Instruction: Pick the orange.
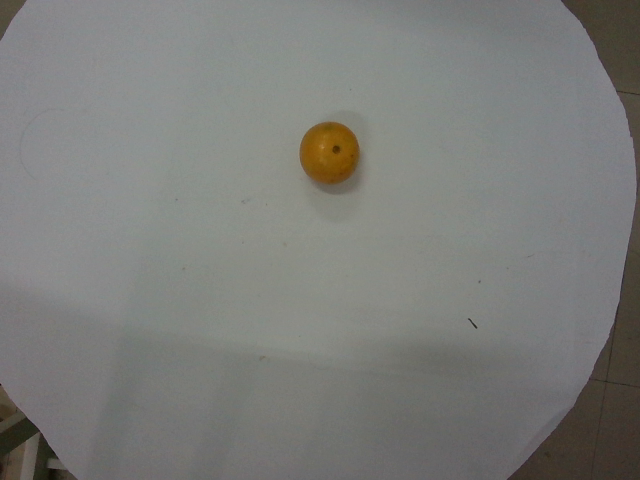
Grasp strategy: vertical